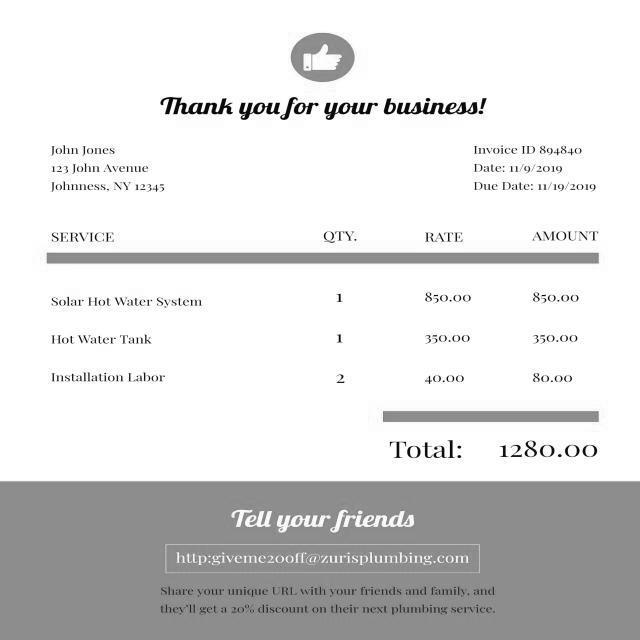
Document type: Invoice